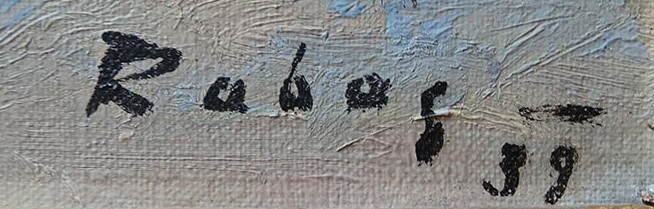
Signature of: václav rabas